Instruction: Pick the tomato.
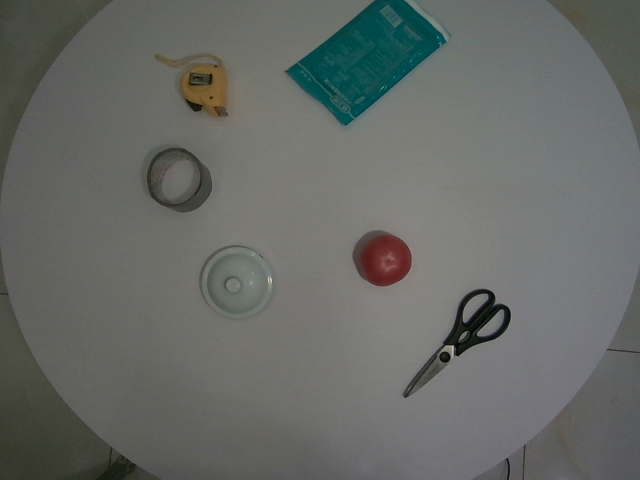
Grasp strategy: vertical